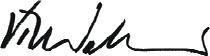
Signature of: vaughn walker